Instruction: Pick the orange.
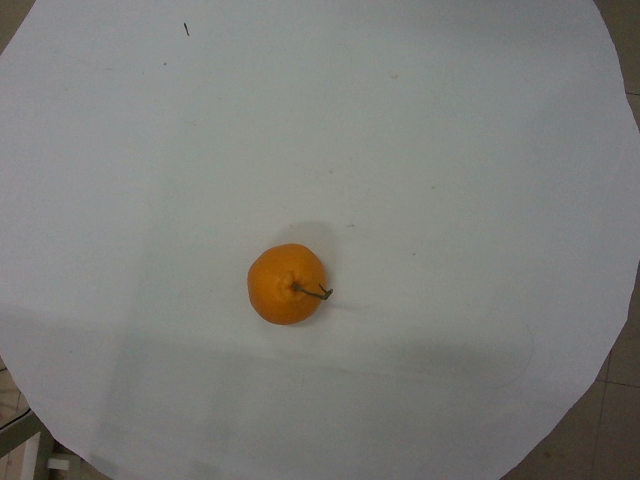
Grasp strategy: vertical